Identify and extract the amount in words, amount in numbers, payee name, cheque date, and bank name from the image.
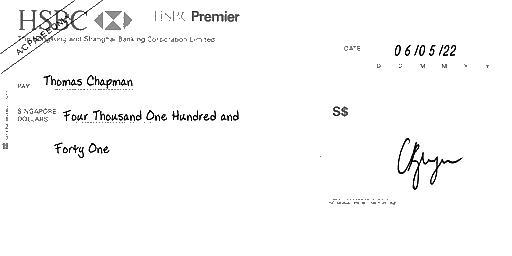
amt_in_words: Four Thousand One Hundred and Forty One
amt_in_figures:
payee_name: Thomas Chapman
bank_name: HSBC
cheque_date: 06/05/22